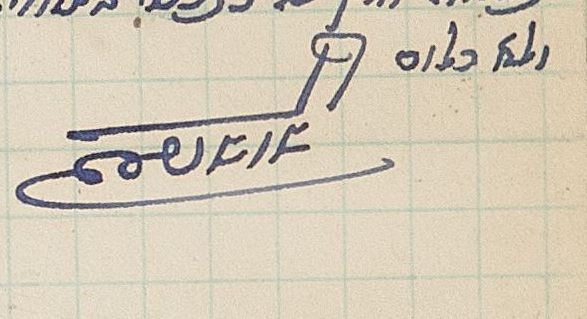
Signature of: ḥayim refaʼel shoshanah